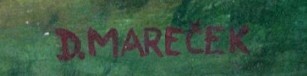
Signature of: dalibor mareček